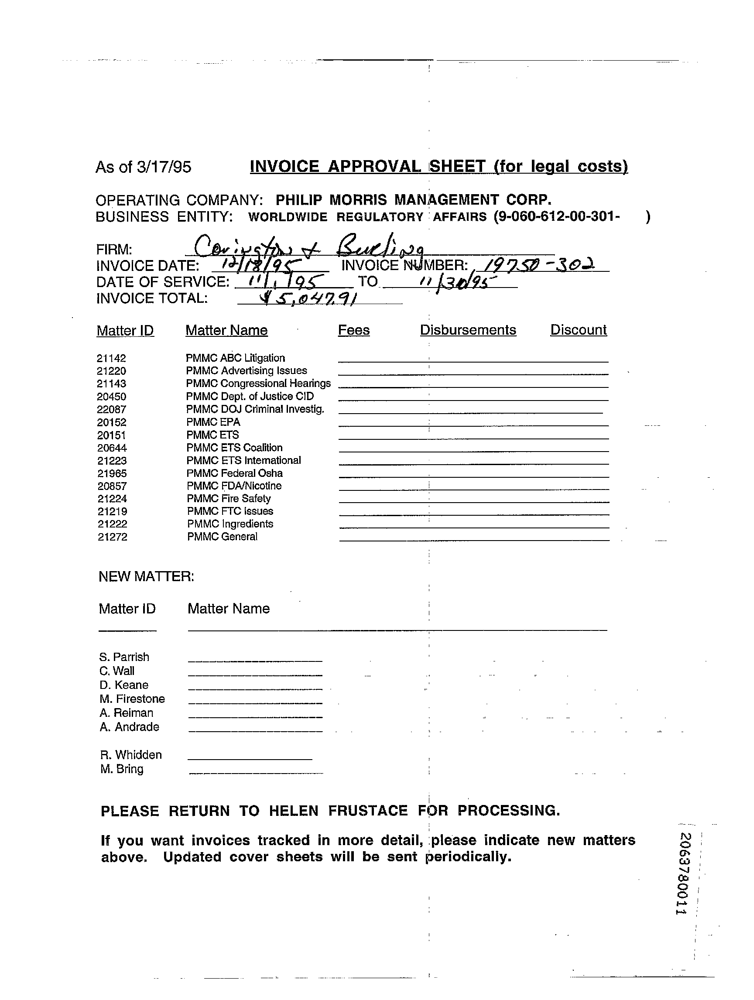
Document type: Invoice